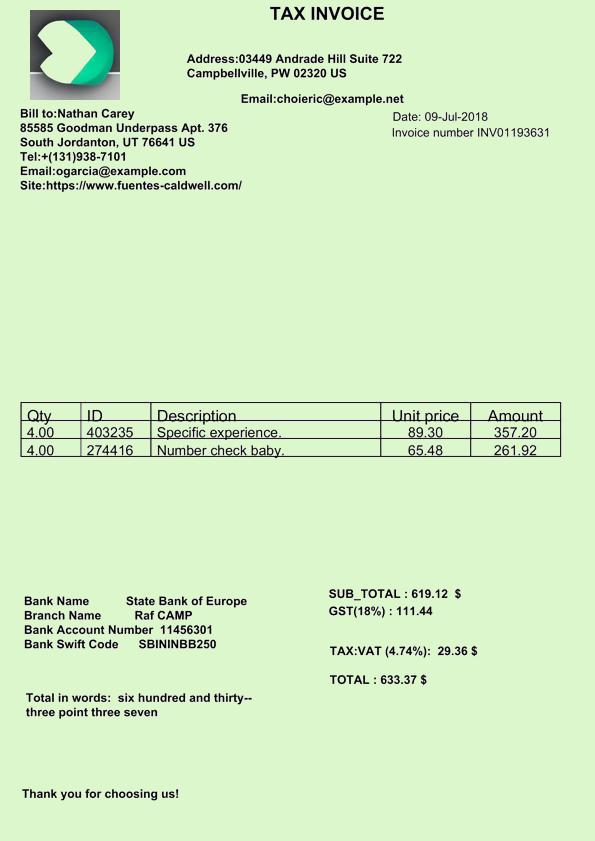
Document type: Invoice